Question: How is the property described in the document?
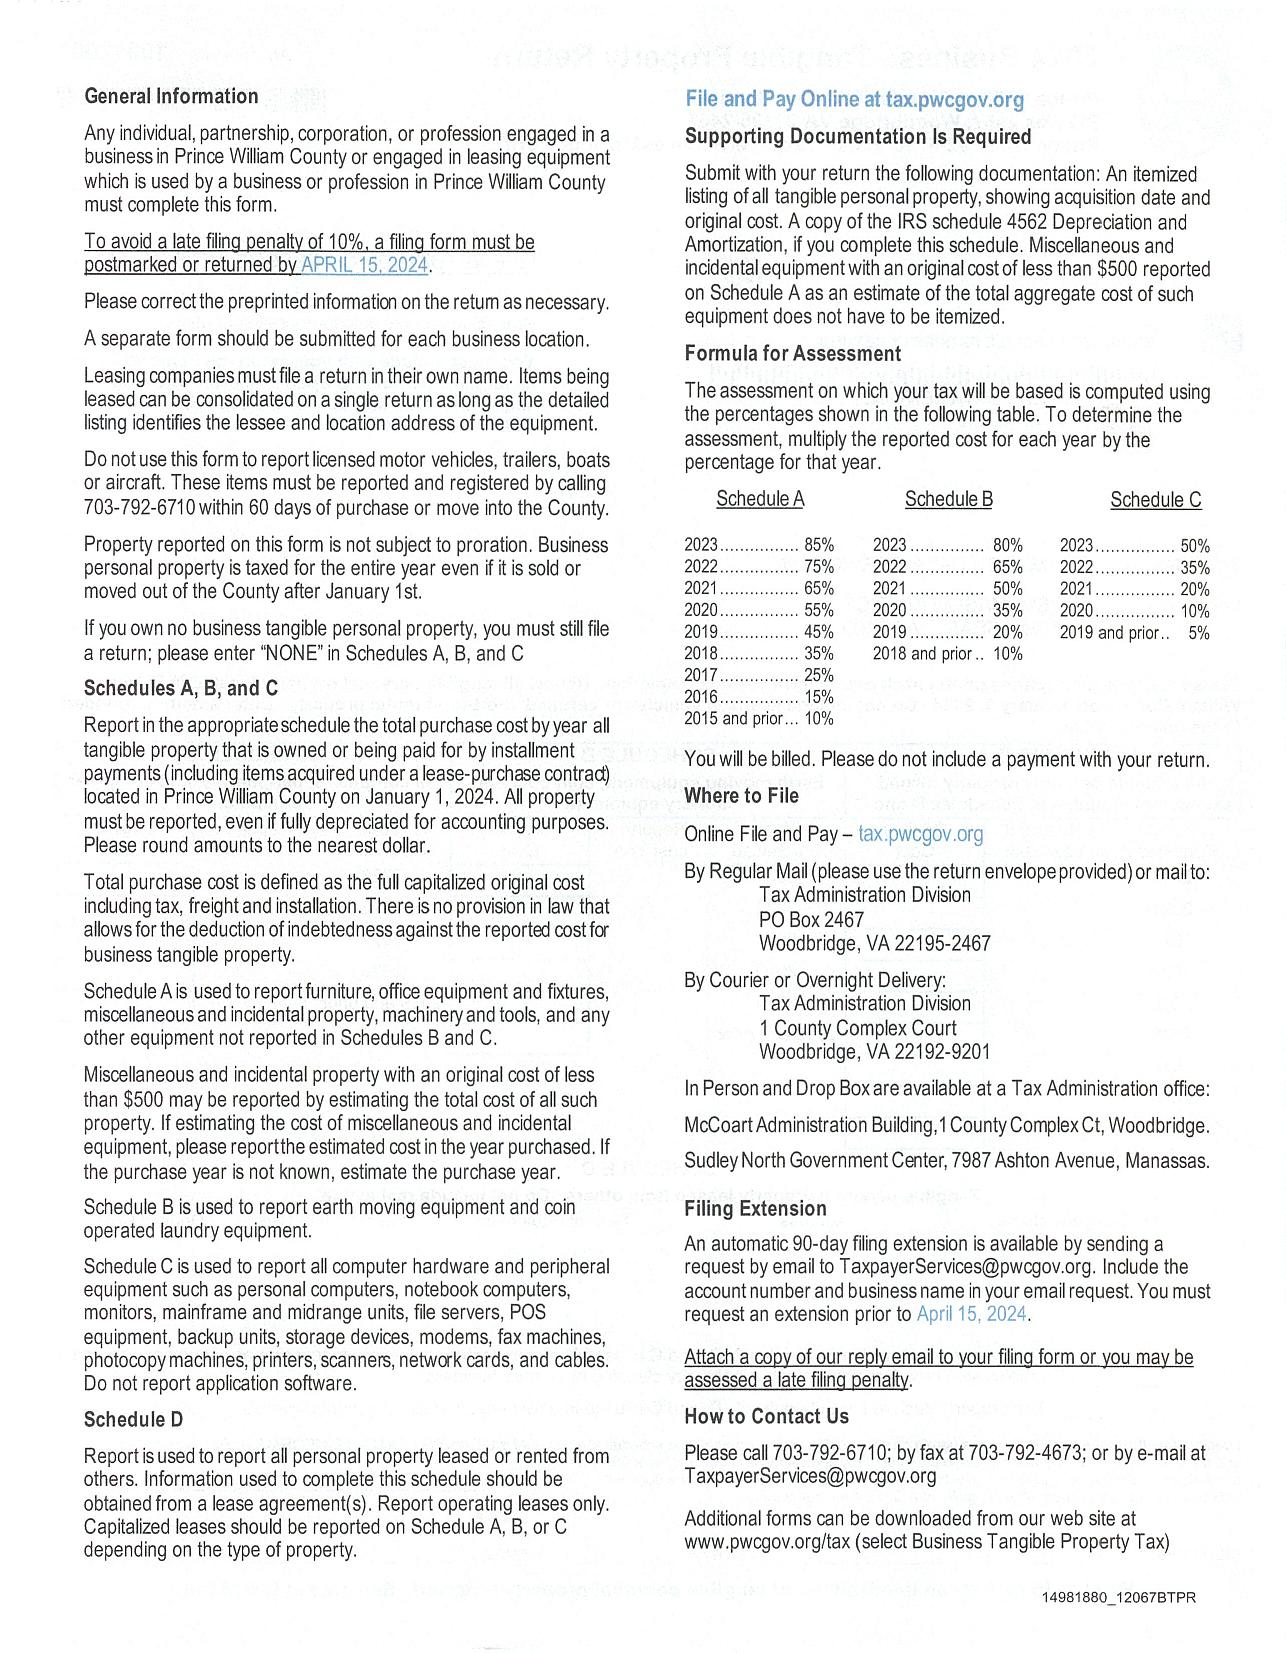
Answer: "Schedule A is used to report furniture, office equipment and fixtures, miscellaneous and incidental property, machinery and tools, and any other equipment not reported in Schedules B and C."